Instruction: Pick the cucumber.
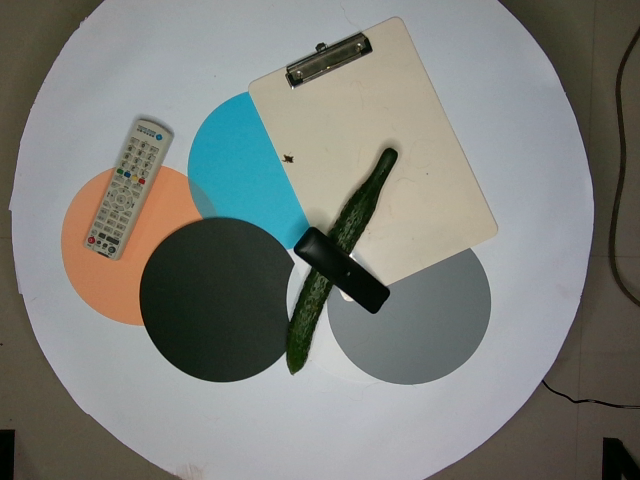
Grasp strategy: vertical